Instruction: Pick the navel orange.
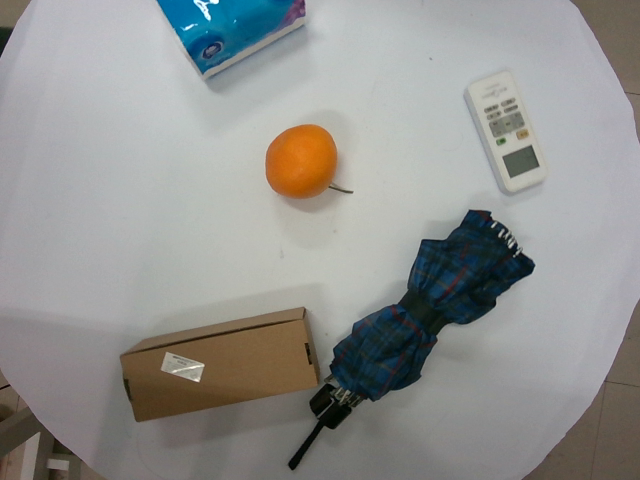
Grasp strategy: vertical